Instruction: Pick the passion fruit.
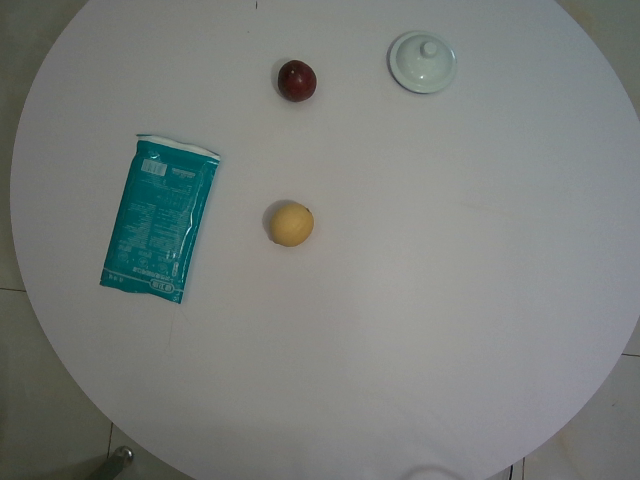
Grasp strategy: vertical